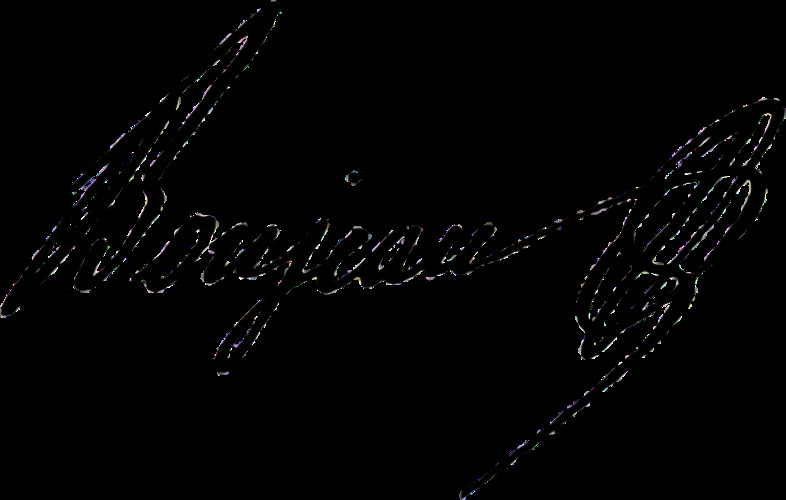
Signature of: louis bernard bonjean